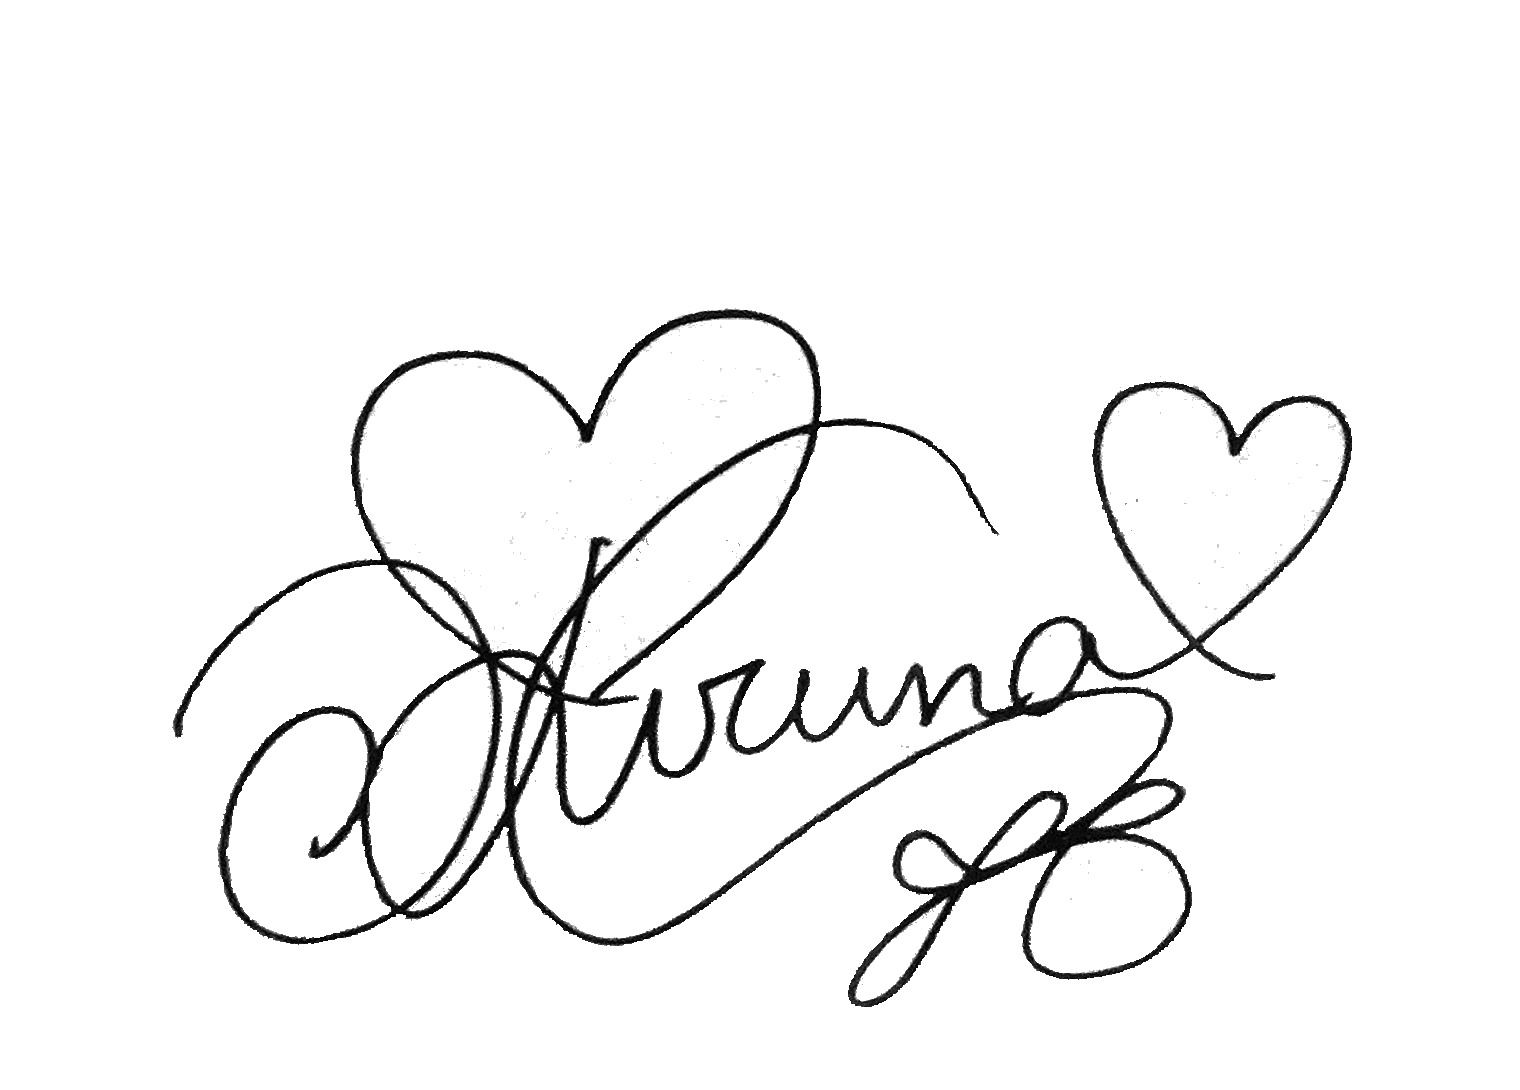
Signature of: kizuna sakura